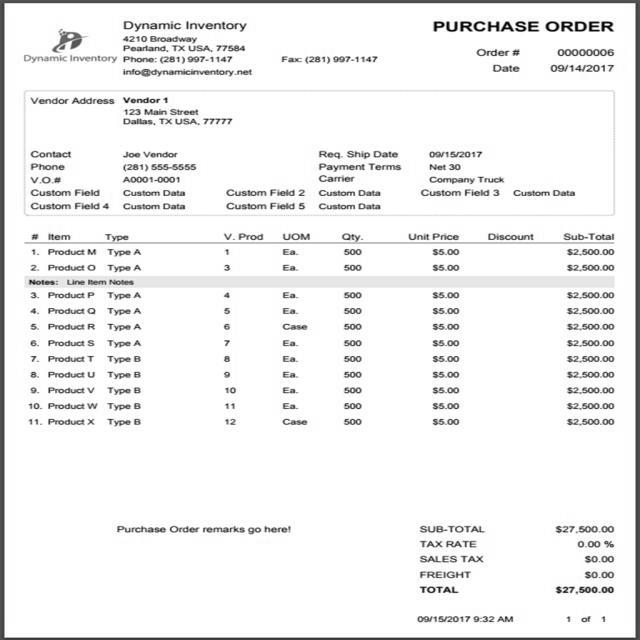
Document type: Invoice